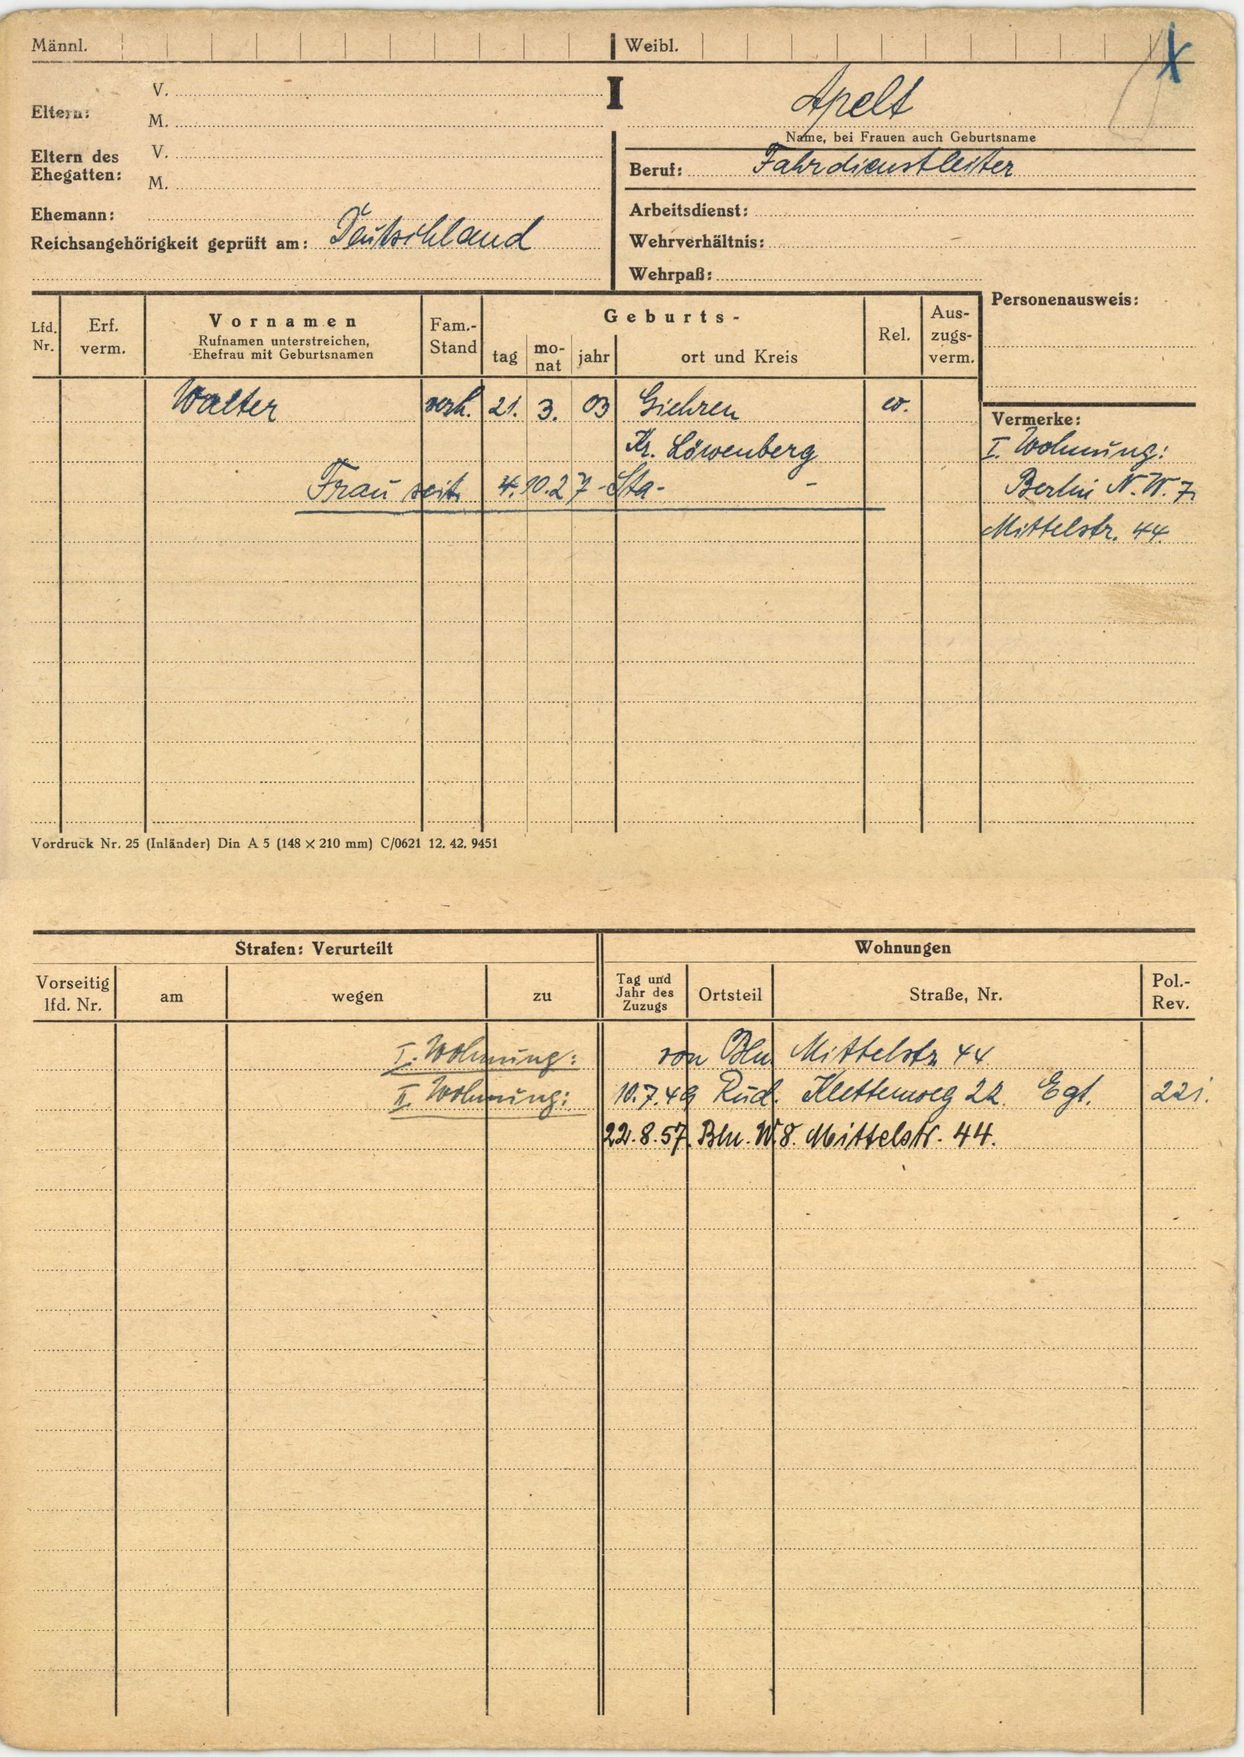
Apelt